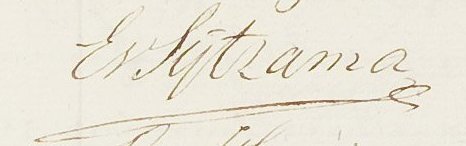
Signature of: eyzo de wendt van sytzama